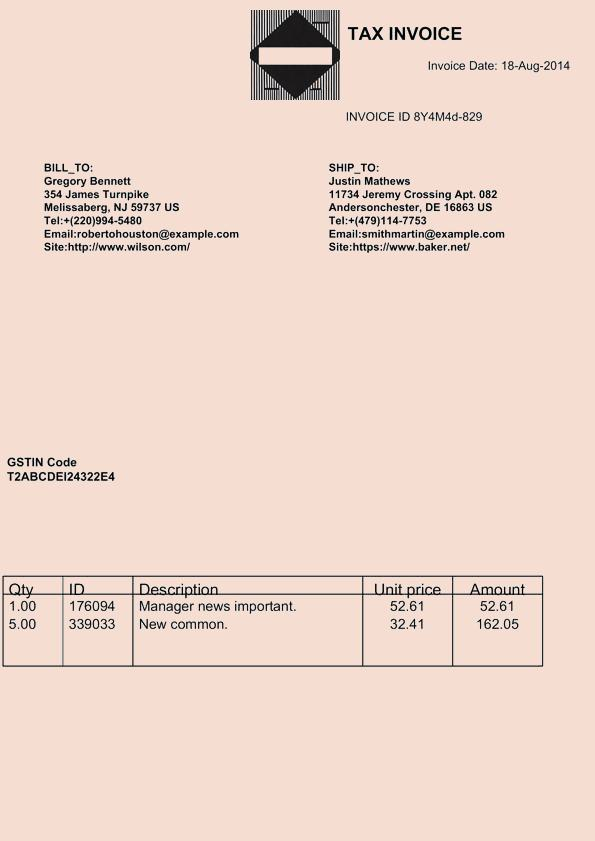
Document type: Invoice